Patient: Male, age 15
A 15-year-old male presented to our emergency room 24 hours after he was playing basketball and was hit in his right eye by a fellow player's knee. Following the impact the patient said that his eye was sore, but he did not experience blurry or double vision. However, several hours after the game, the patient sneezed and felt like the skin around his eye "puffed out". Following this swelling, there was no deterioration or change in his vision; he chose to present to the emergency department as there had not been resolution of the swelling over a 24-hour period. On examination, the patient denied any visual disturbance. Visual acuity was 20/60 on the left and 20/80 on the right; the patient reported this was his baseline as he normally wore corrective lenses, but did not have them with him at the time of exam. He denied headache, nausea, vomiting, dizziness, nasal congestion or bloody discharge from his nose or eye. There was mild swelling of the right upper eyelid, but no crepitus or palpable bony step-off around the orbital rim. There was no proptosis and the remainder of his optical exam was normal including extraocular motion and pupillary reflex.
In light of the mechanism of injury and the abrupt onset of orbital swelling after the patient sneezed, there was a high suspicion for an orbital fracture with concomitant orbital emphysema. Computed tomography (CT) of the facial bones including the orbits was performed with contiguous axial imaging (Figure 1); coronal and sagittal reformatted images were generated (Figure 2, Figure 3). There was a right medial orbital wall (lamina papyracea) fracture, which was depressed by approximately 3 mm. A small amount of retro-orbital fat herniated into the adjacent right ethmoid air cells without entrapment of the medial rectus. There was gas between the right medial rectus and the medial orbital wall extending anteriorly into the periorbital soft tissues and superiorly into the supraorbital fat. While the patient's symptom of orbital swelling after sneezing suggest that orbital emphysema occurred after the sneeze, as no imaging was obtained prior to the patient's sneeze we are unable to formally exclude the possibility that there was orbital emphysema before the sneeze.
The patient was discharged from the emergency department in stable condition with a follow-up appointment with an ophthalmologist, a course of oral antibiotics, and instructions to use nasal decongestants and avoid blowing his nose. Surgical repair and decompression were not performed, and several weeks later the patient was doing well without sequela.
Keywords: ct, computed tomography, hu, hounsfield units, mri, magnetic resonance imaging
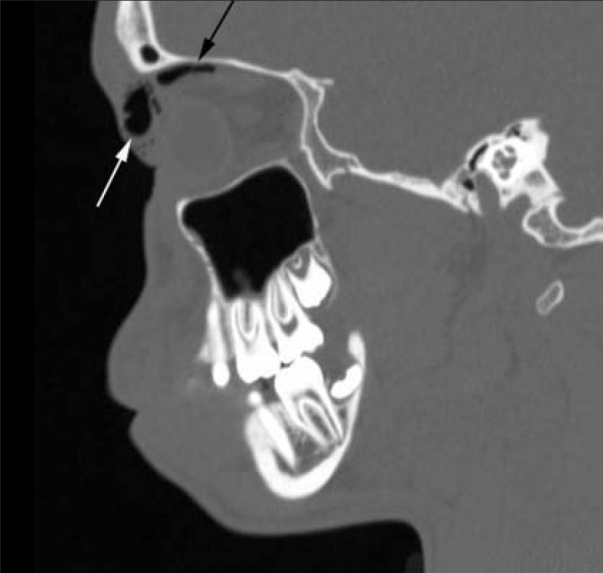
Image caption: 15-year-old male with occular trauma. Axial CT shows fracture of the right medial orbital wall orbital (white arrow), herniation of orbital fat through the fracture (black arrow), and orbital emphysema (arrowheads). QuickTime movie of axial CT in a separate window or tab (4.28 MB).